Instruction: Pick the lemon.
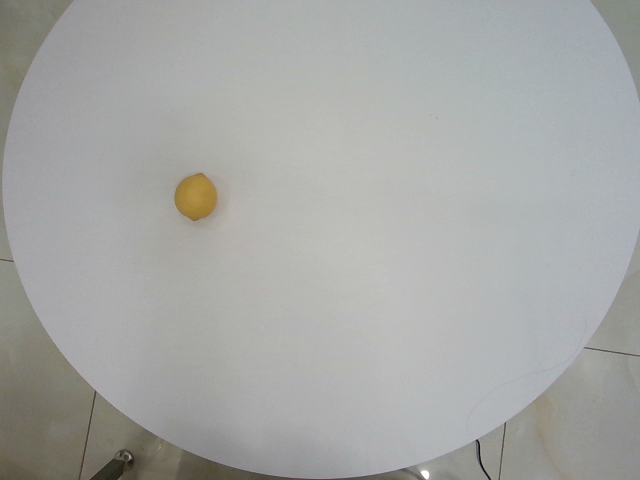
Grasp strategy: vertical